Question: What is the date of the hearing as scheduled in the document?
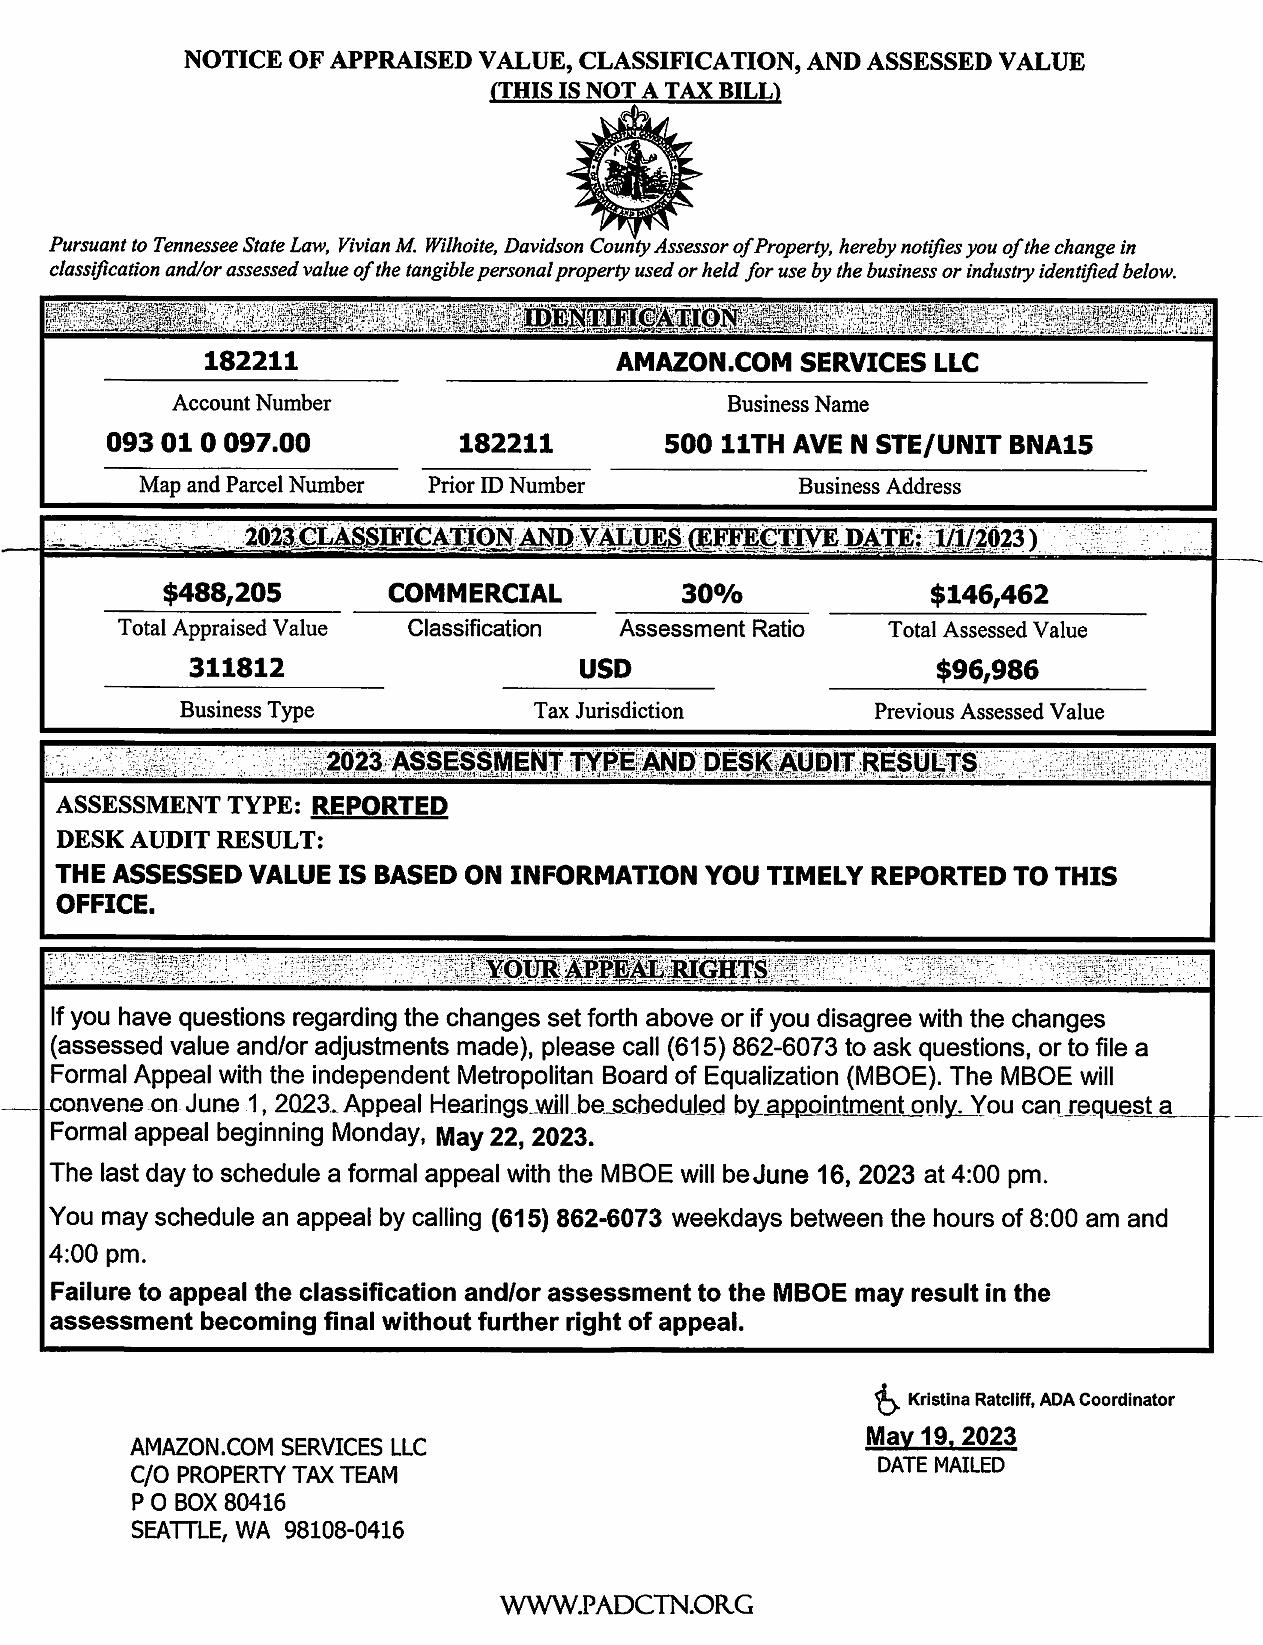
Answer: "Formal Appeal Hearings will be scheduled by appointment only. You can request a Formal appeal beginning Monday, May 22, 2023."